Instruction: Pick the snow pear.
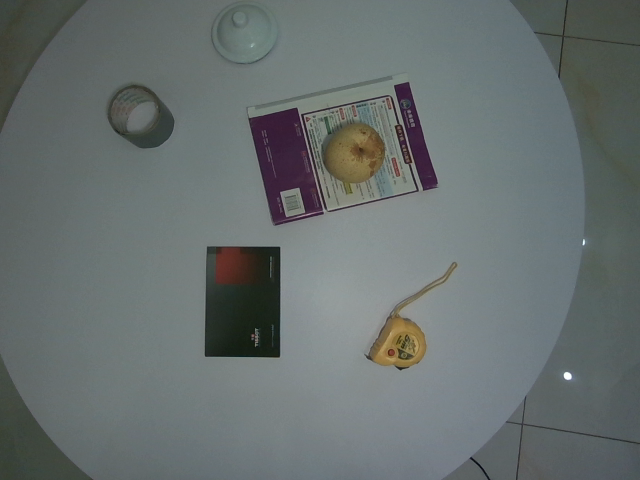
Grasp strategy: vertical